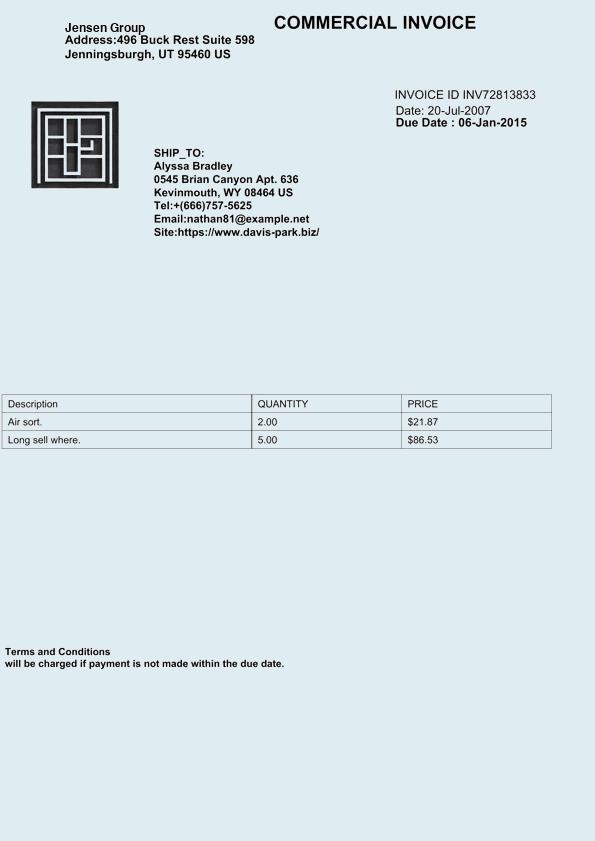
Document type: Invoice